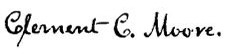
Signature of: clement clarke moore